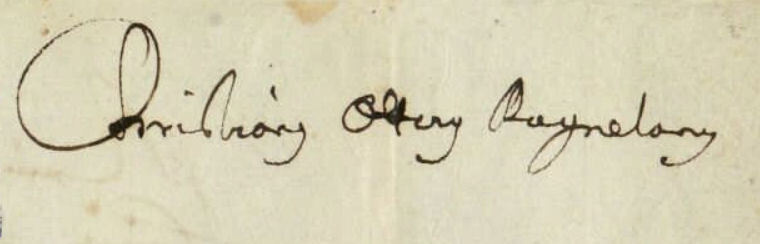
Signature of: christian otter